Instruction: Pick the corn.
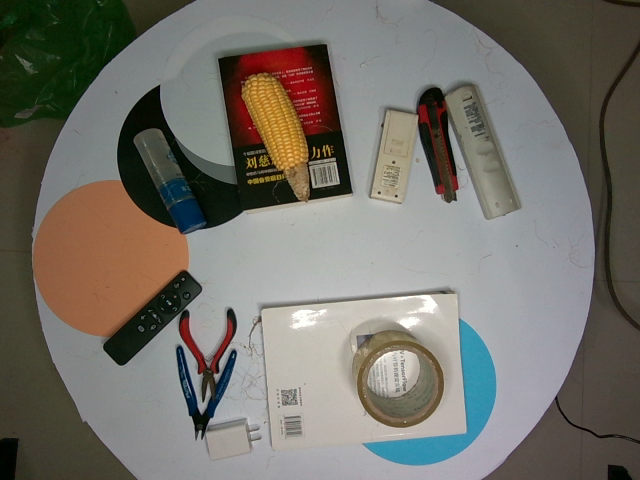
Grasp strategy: vertical